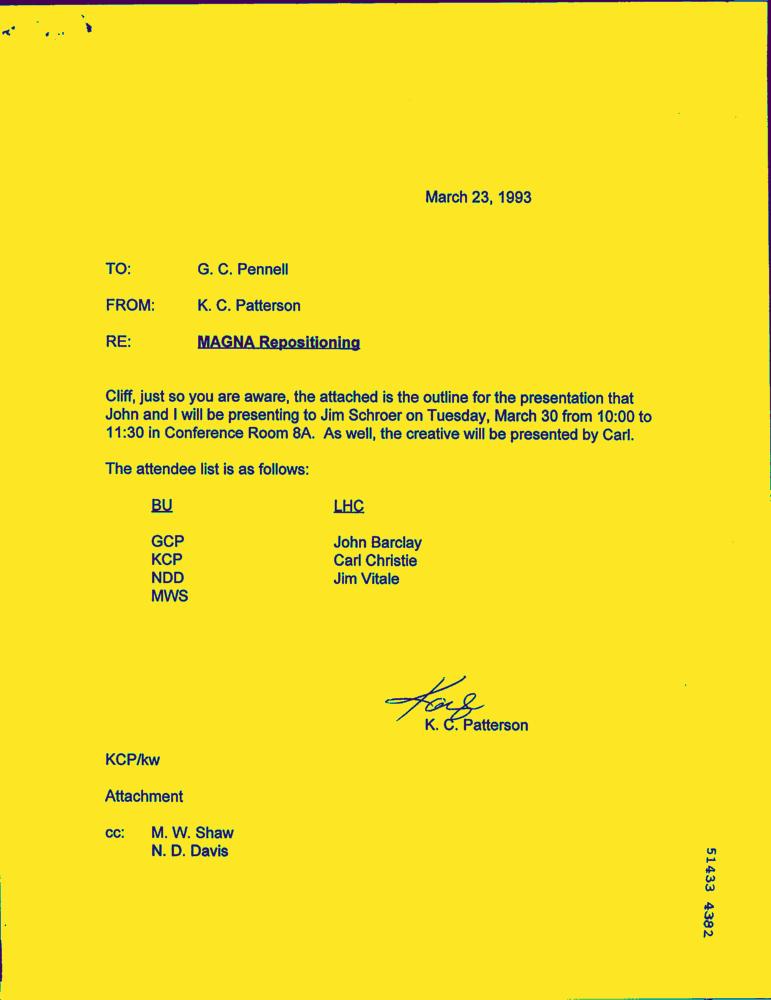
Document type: Letter-Doc